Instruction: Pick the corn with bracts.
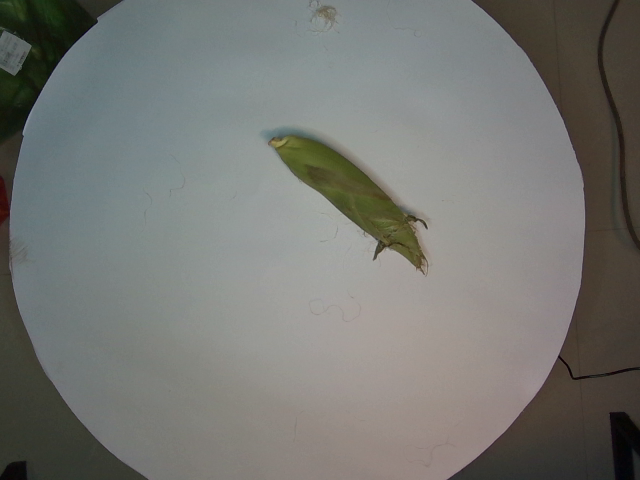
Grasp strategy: vertical